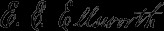
Signature of: elmer e ellsworth